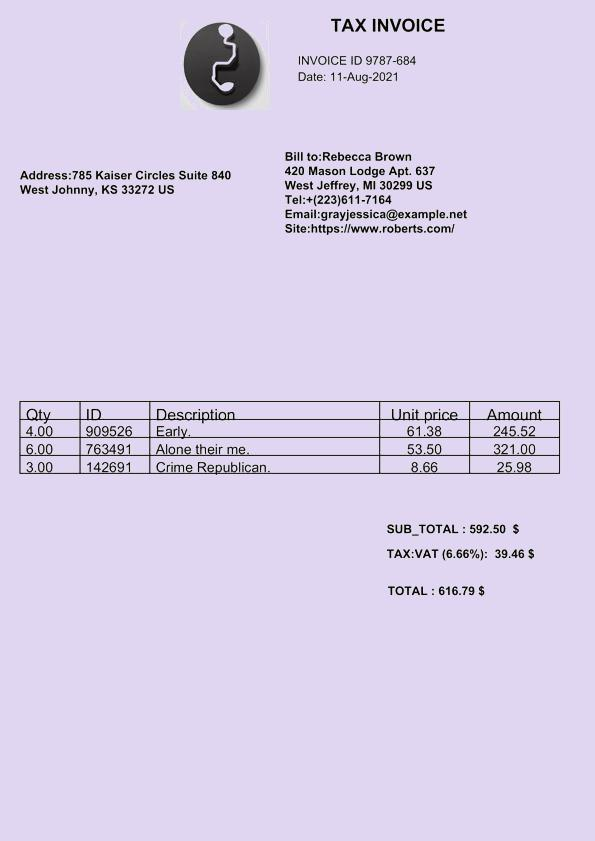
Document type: Invoice